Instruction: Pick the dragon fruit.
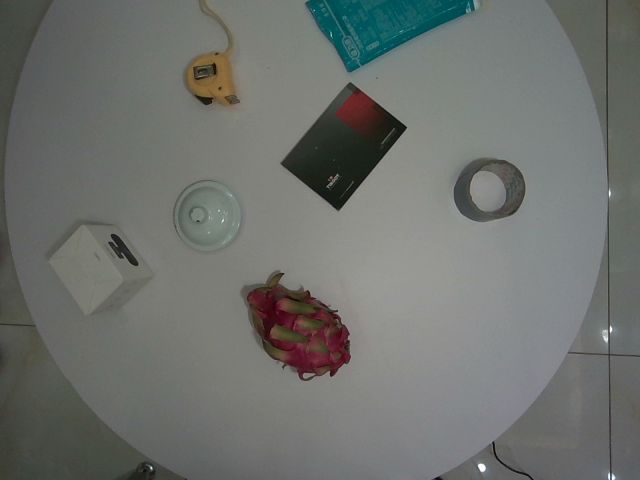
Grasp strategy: vertical